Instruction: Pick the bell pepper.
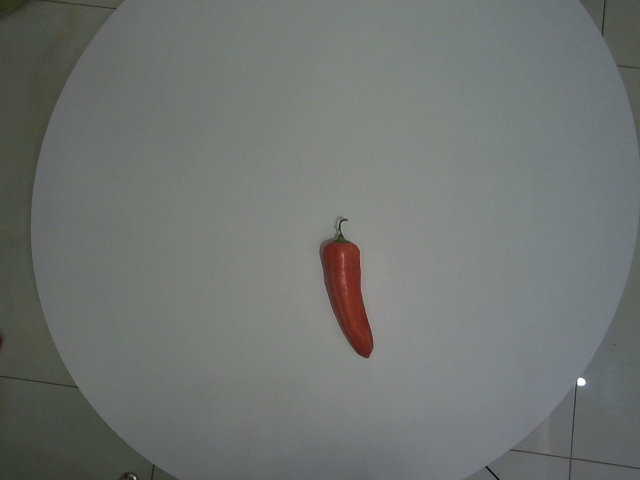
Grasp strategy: vertical